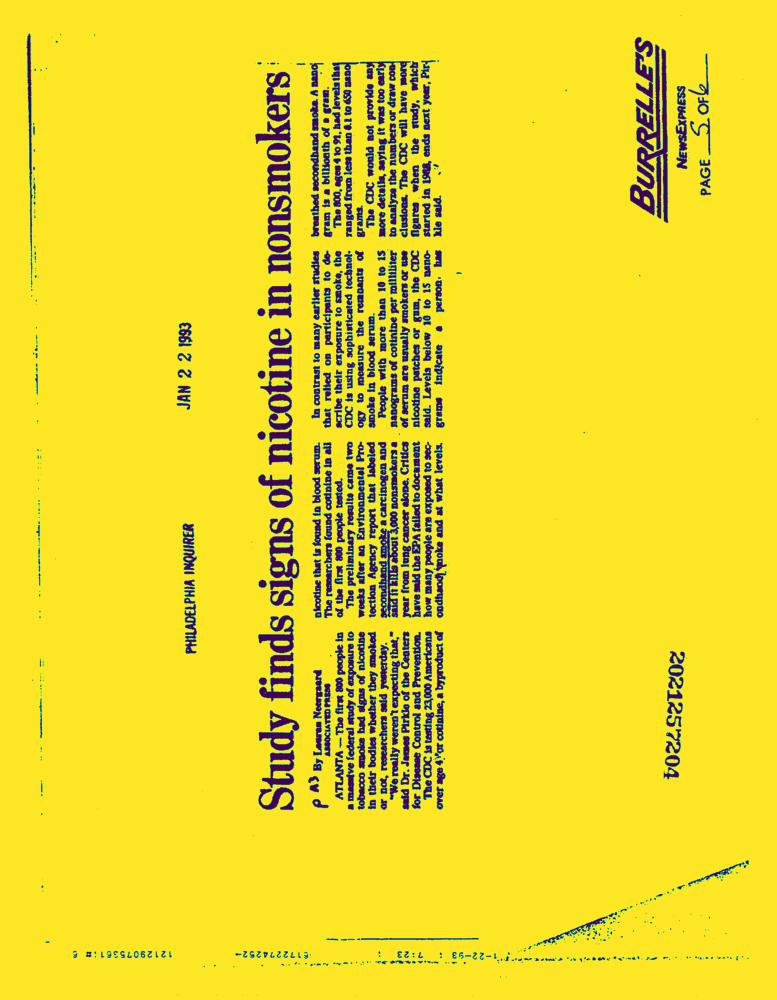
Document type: News-Article